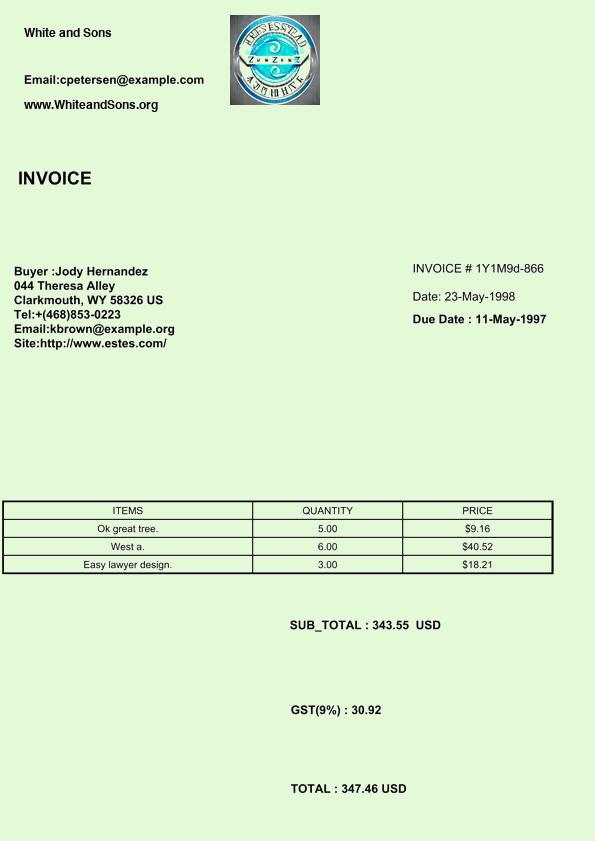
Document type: Invoice